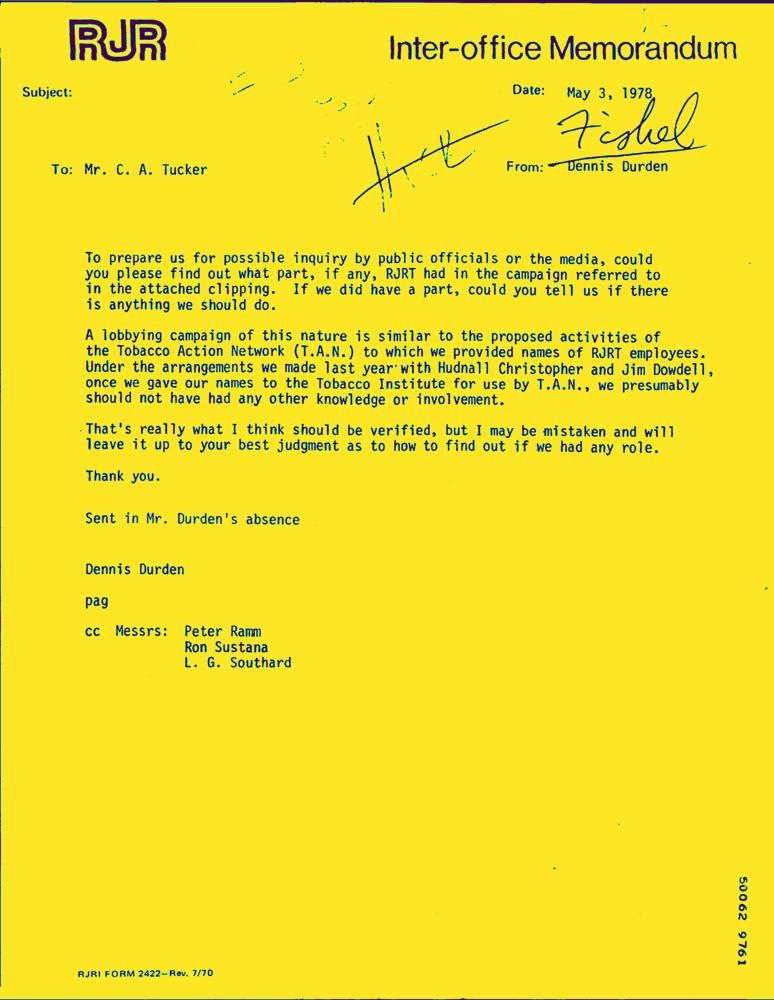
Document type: Letter-Doc